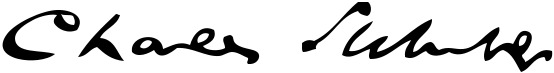
Signature of: charles sumner